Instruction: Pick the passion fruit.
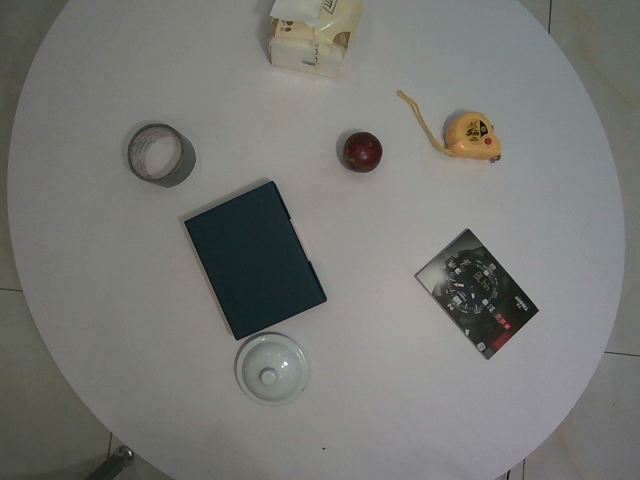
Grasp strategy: vertical